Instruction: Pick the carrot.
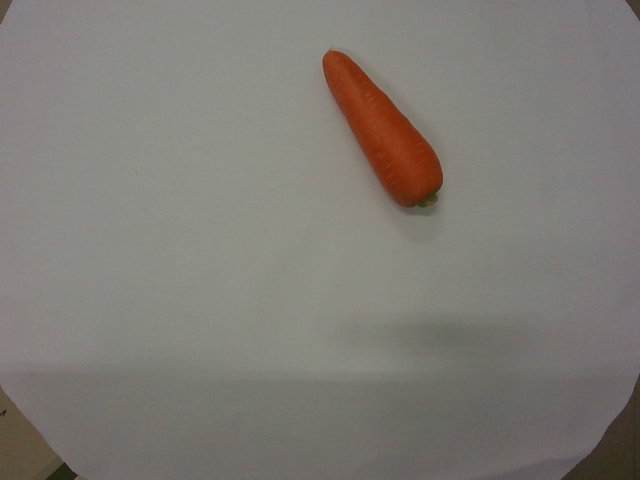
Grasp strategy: vertical